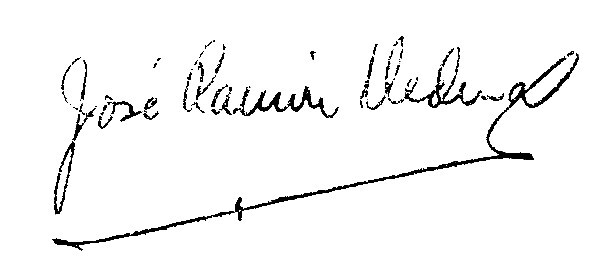
Signature of: josé ramón medina